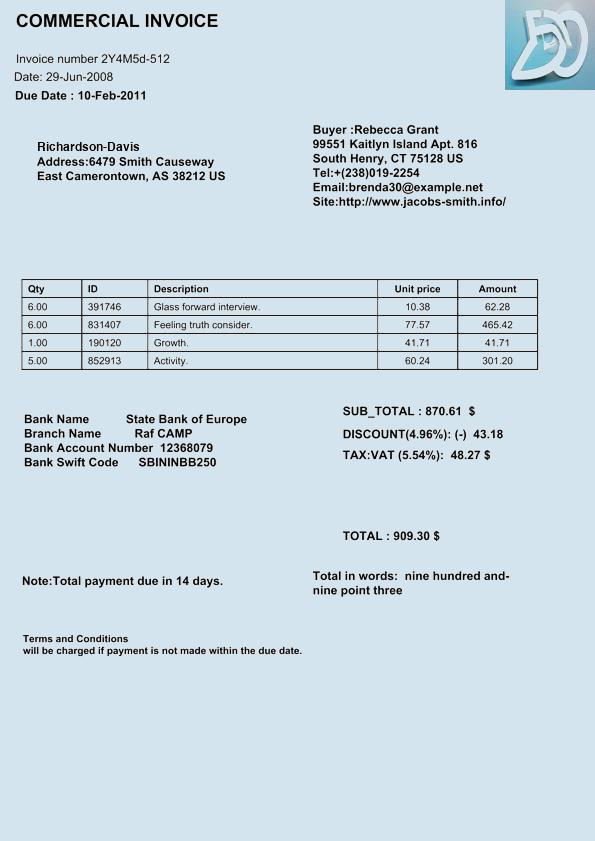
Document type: Invoice